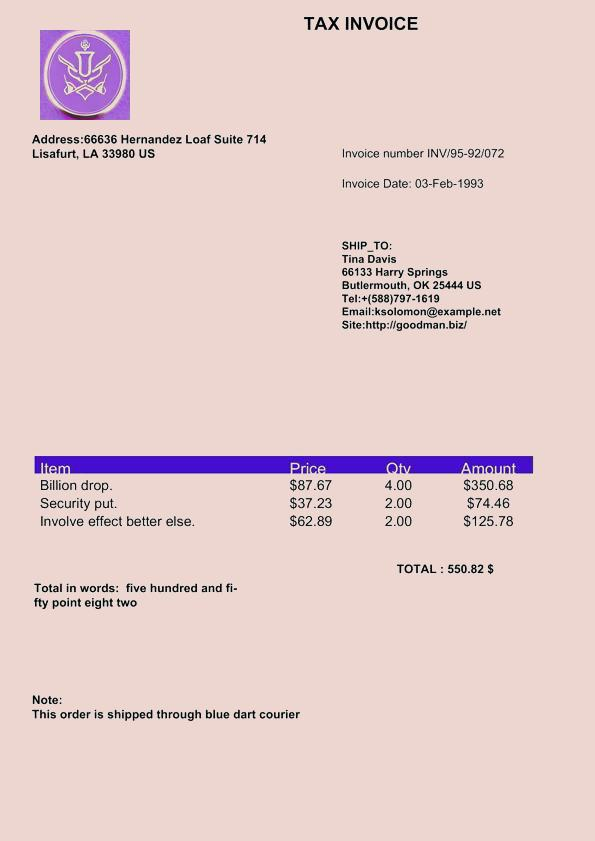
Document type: Invoice